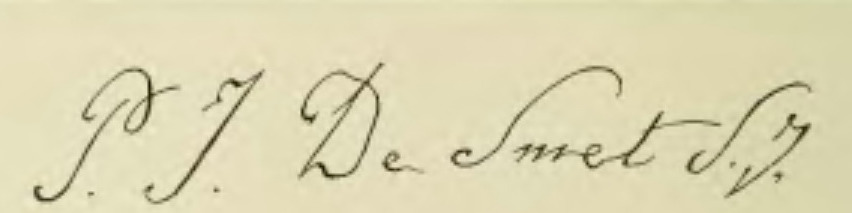
Signature of: pierre jean de smet